Question: What is the mailing or notice date provided in the document?
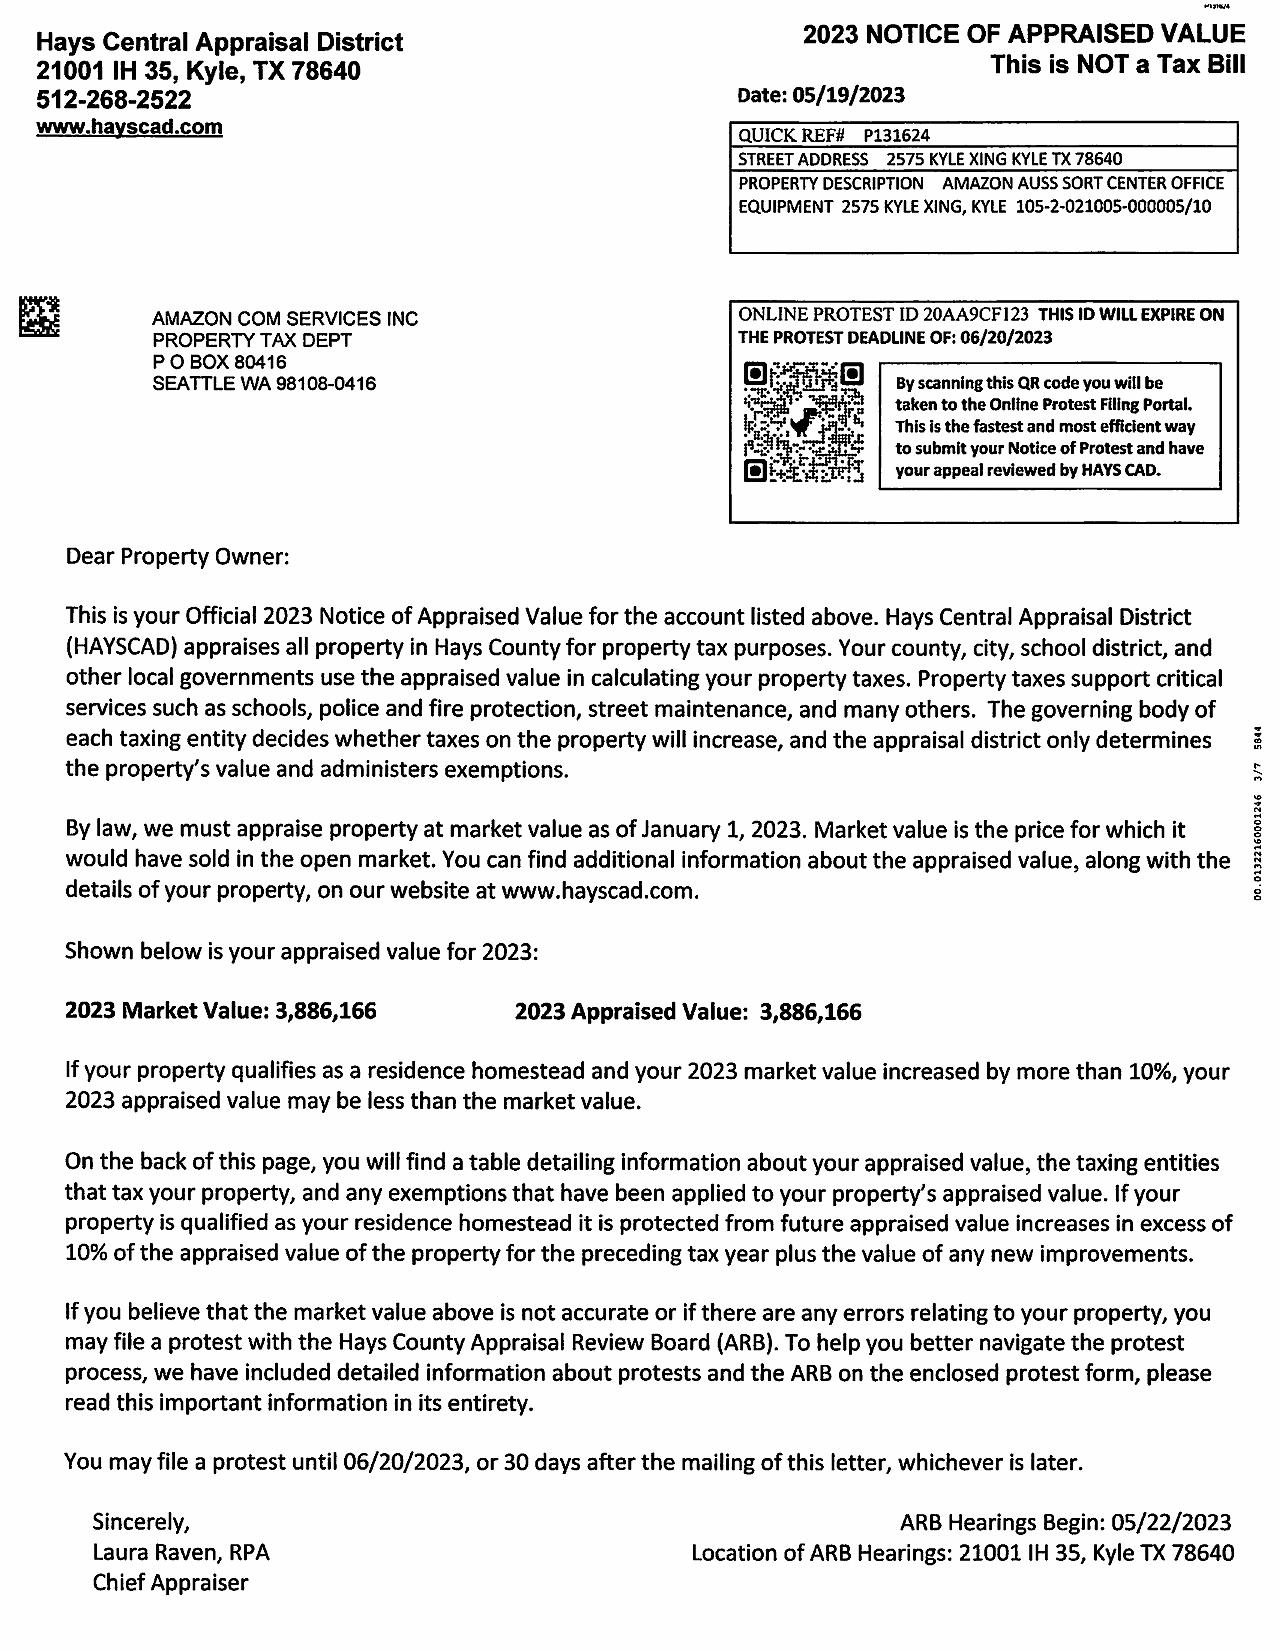
Answer: "5/19/23"